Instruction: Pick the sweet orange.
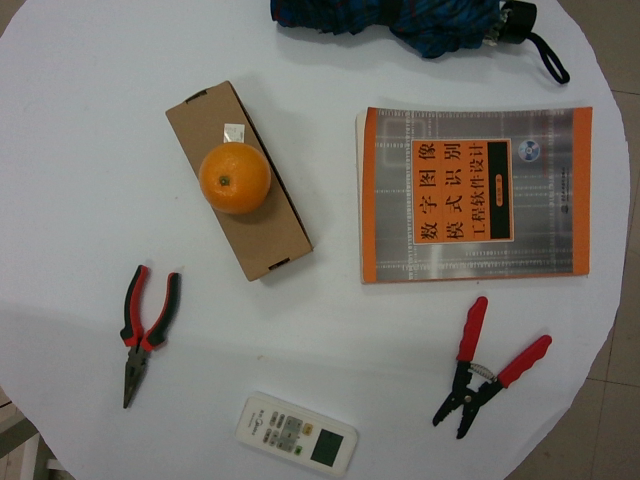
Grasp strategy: vertical